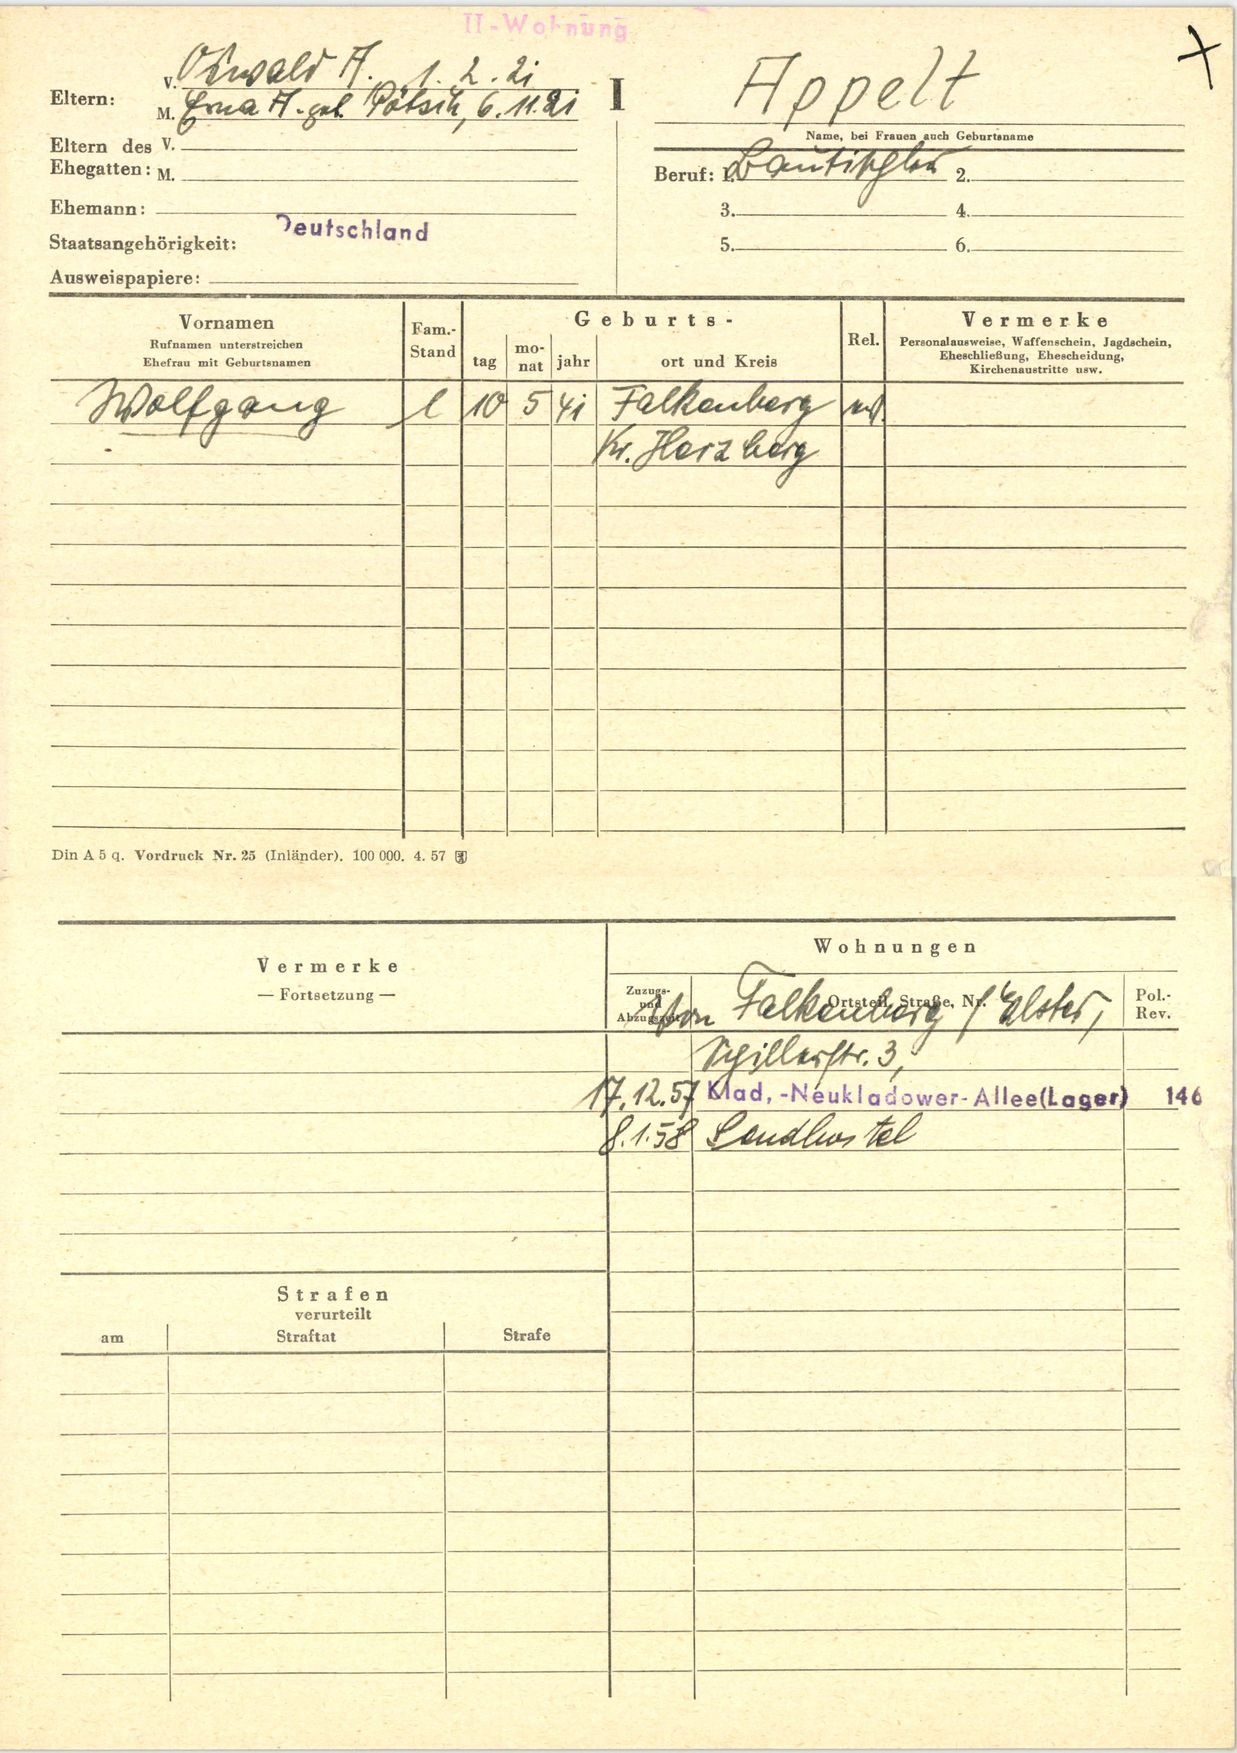
Appelt